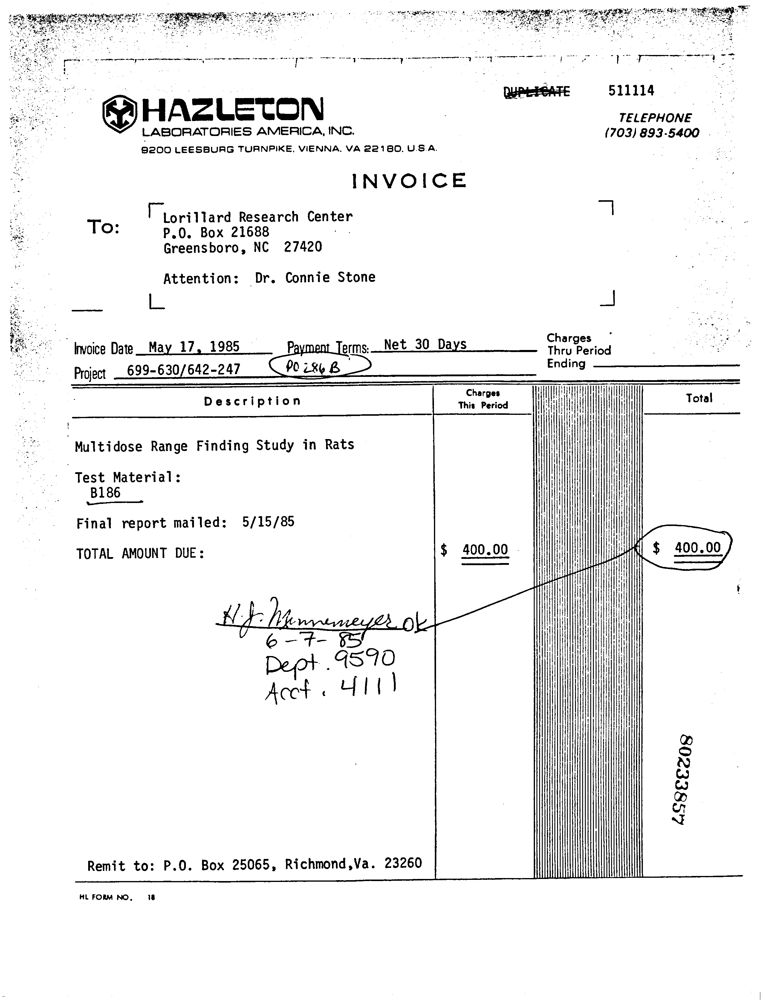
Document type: Invoice